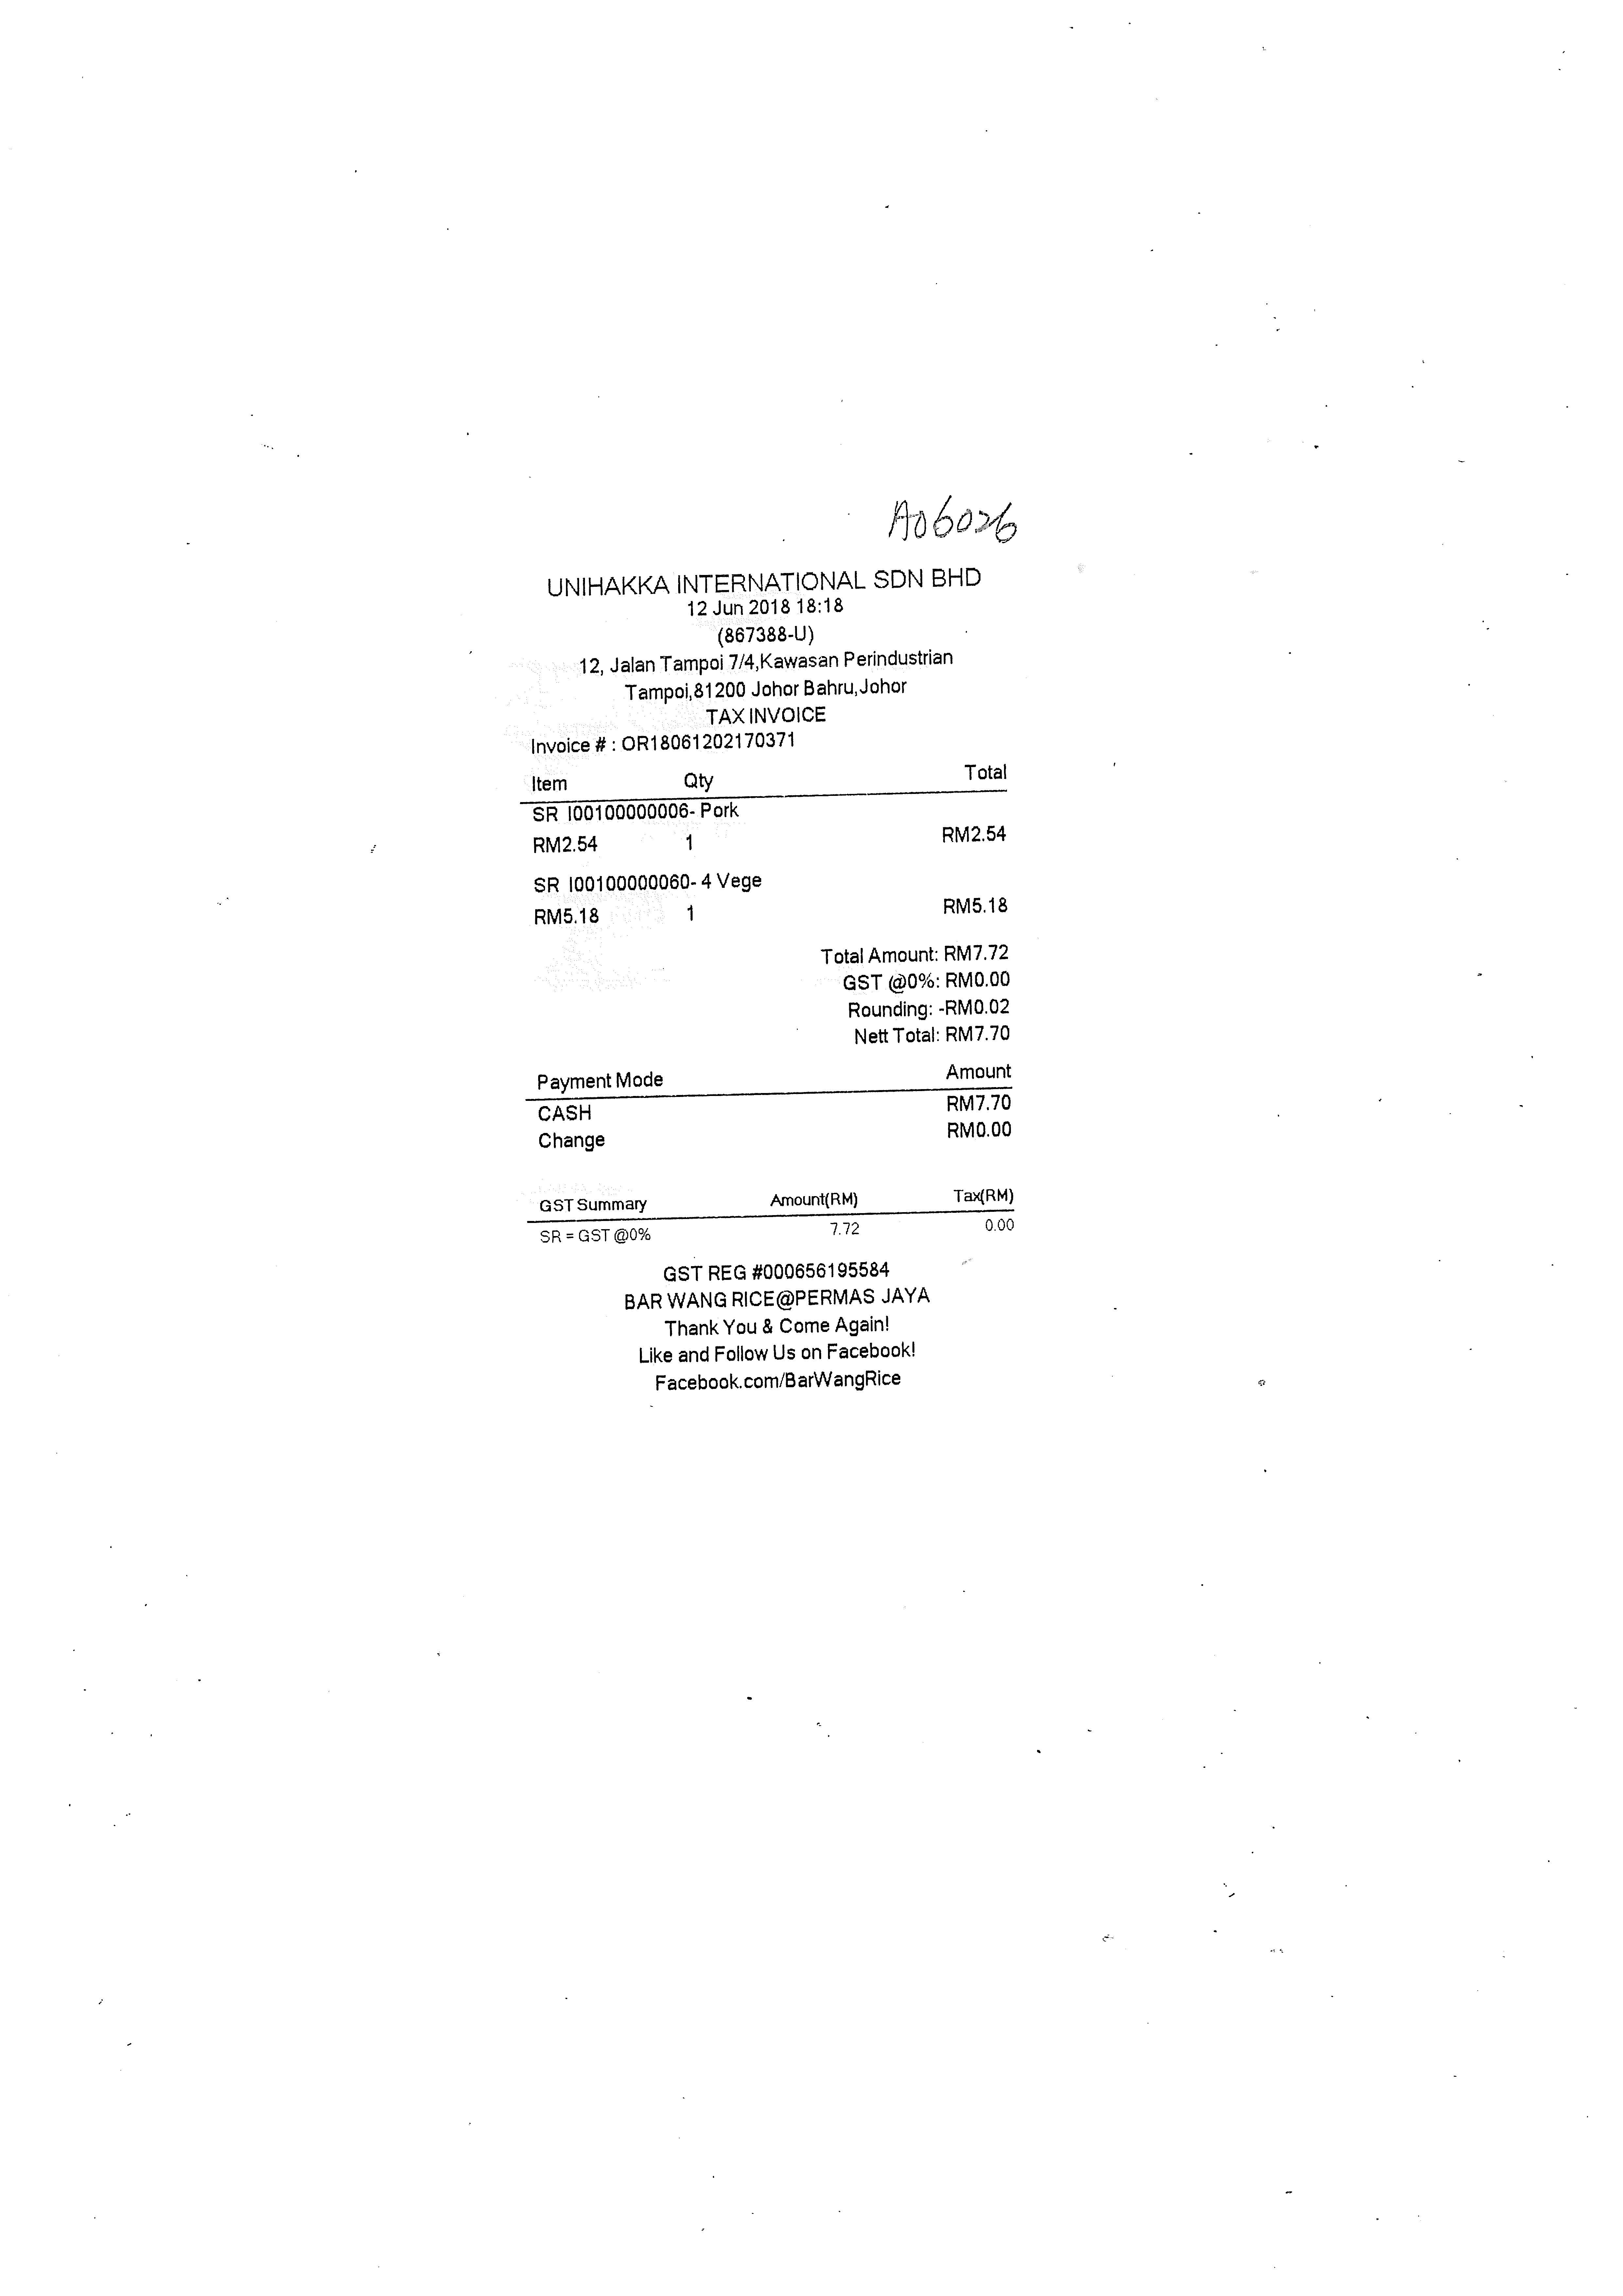
UNIHAKKA INTERNATIONAL SDN BHD
12 JUN 2018 18:18
(867388-U)
12, JALAN TAMPOI 7/4,KAWASAN PERINDUSTRIAN
TAMPOI,81200 JOHOR BAHRU,JOHOR
TAX INVOICE
INVOICE # : OR18061202170371
ITEM
QTY
TOTAL
SR
SR
I00100000006- PORK
RM2.54
I00100000060-4 VEGE
RM5.18
1
1
RM2.54
RM5.18
TOTAL AMOUNT: RM7.72
GST @0%: RM0.00
ROUNDING: -RM0.02
NETT TOTAL: RM7.70
PAYMENT MODE
AMOUNT
CASH
CHANGE
RM7.70
RM0.00
GST SUMMARY
AMOUNT(RM)
TAX(RM)
SR = GST @0%
7.72
0.00
GST REG #000656195584
BAR WANG RICE@PERMAS JAYA
THANK YOU & COME AGAIN!
LIKE AND FOLLOW US ON FACEBOOK!
FACEBOOK.COM/BARWANGRICE